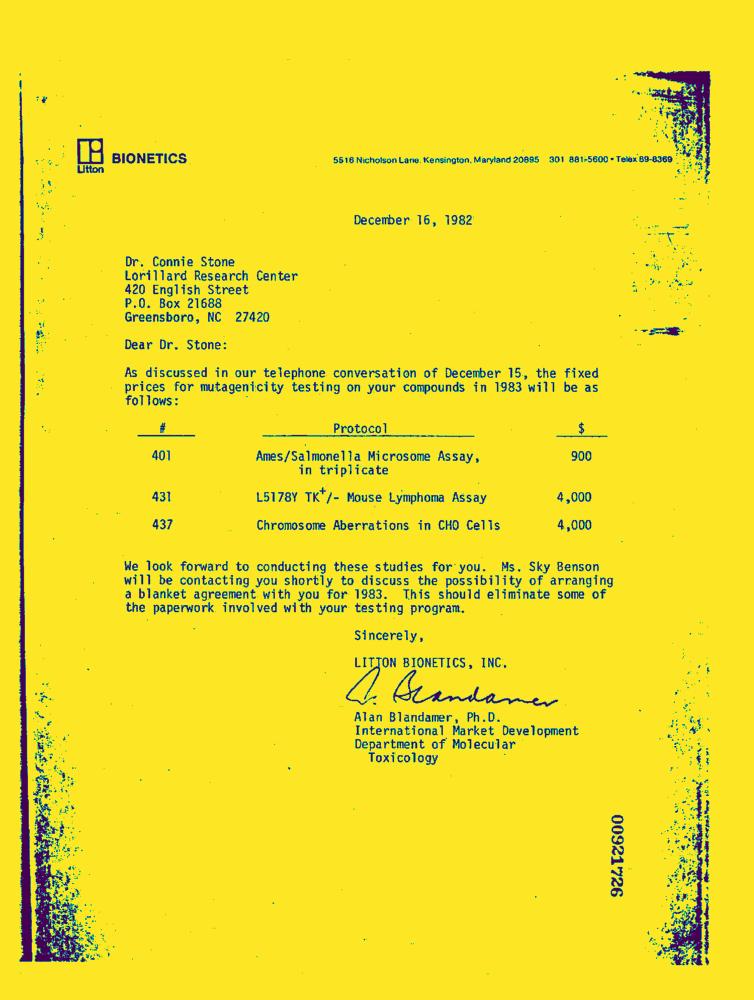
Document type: Letter-Doc